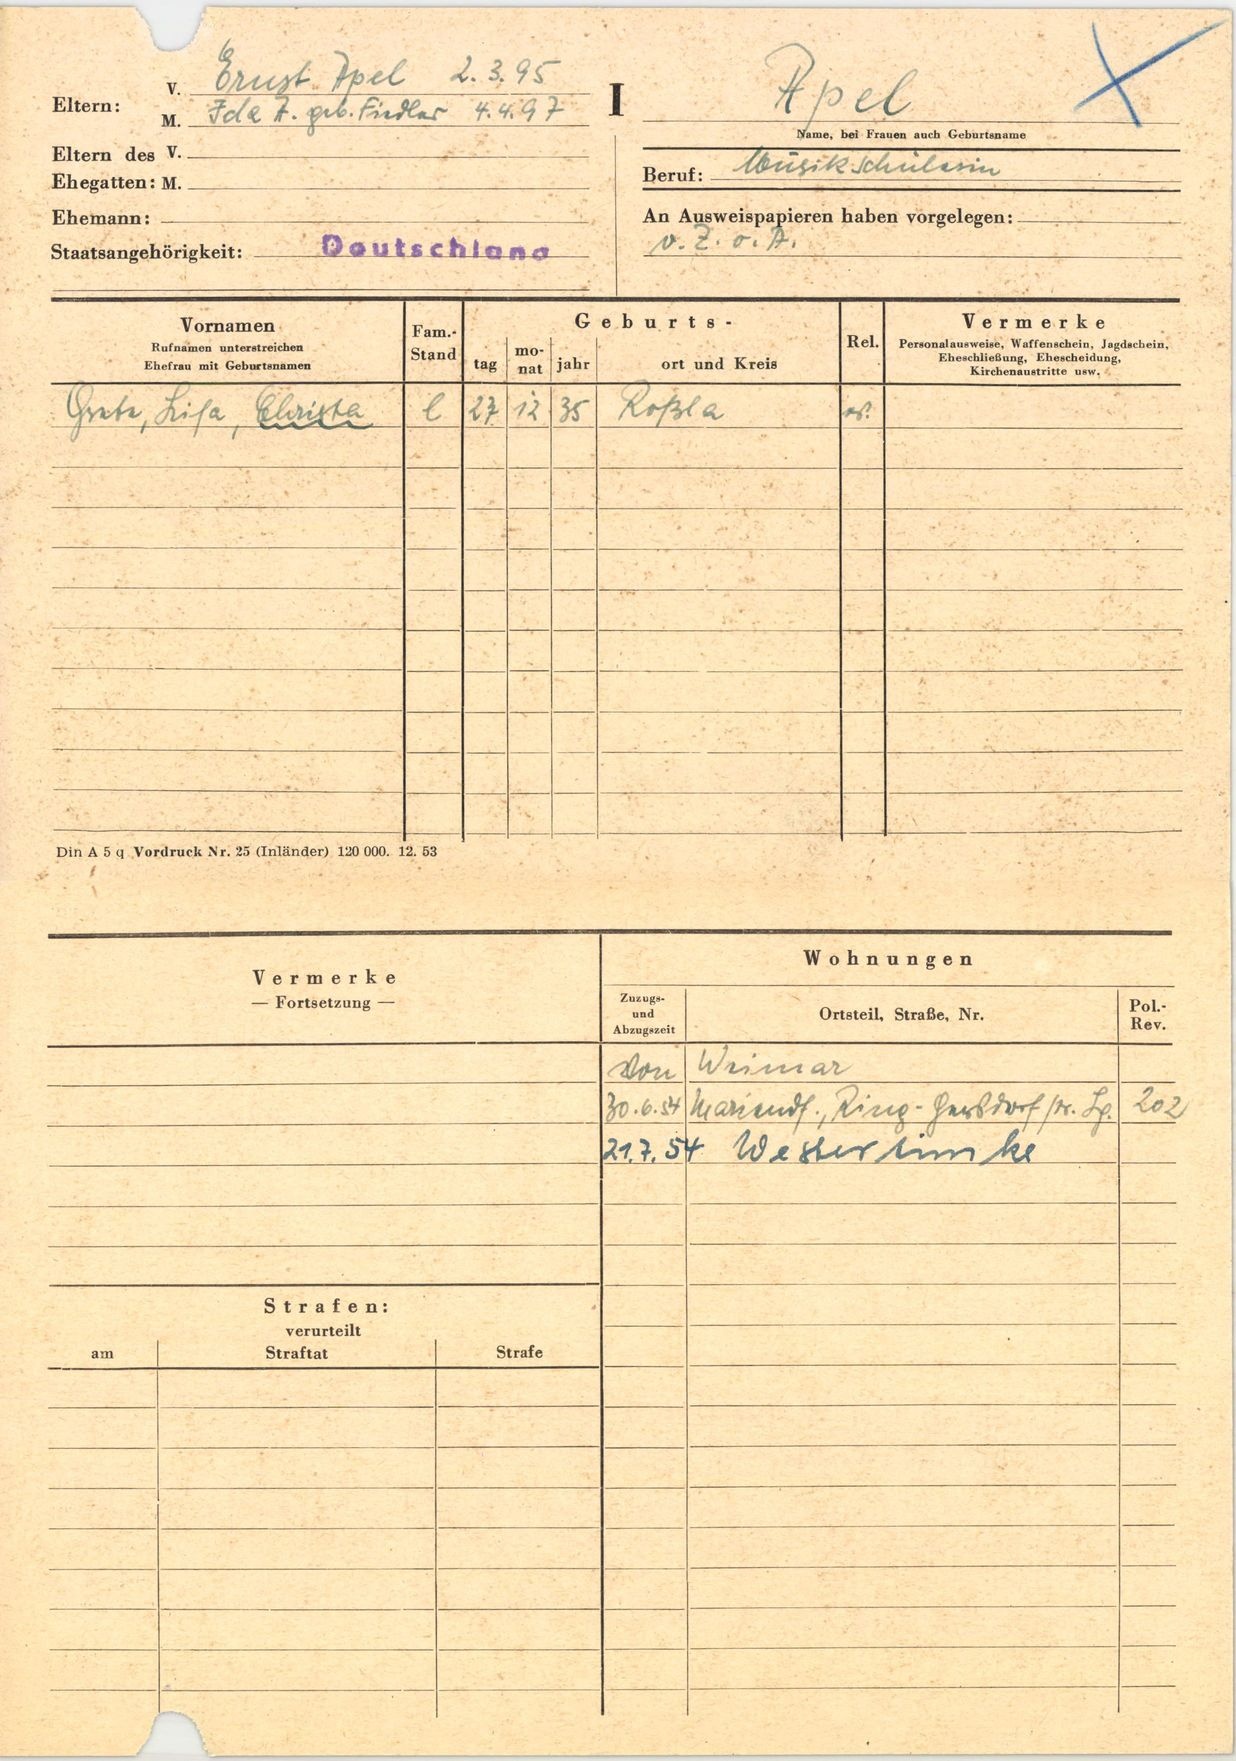
Apel